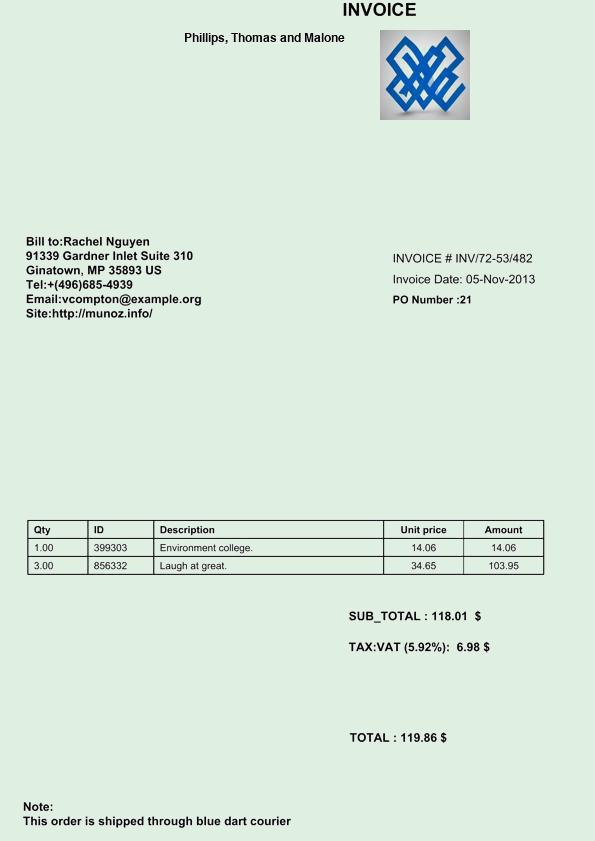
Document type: Invoice